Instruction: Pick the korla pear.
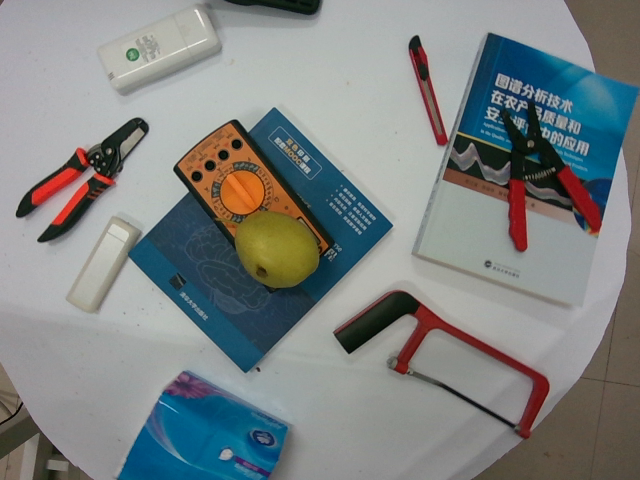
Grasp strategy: vertical